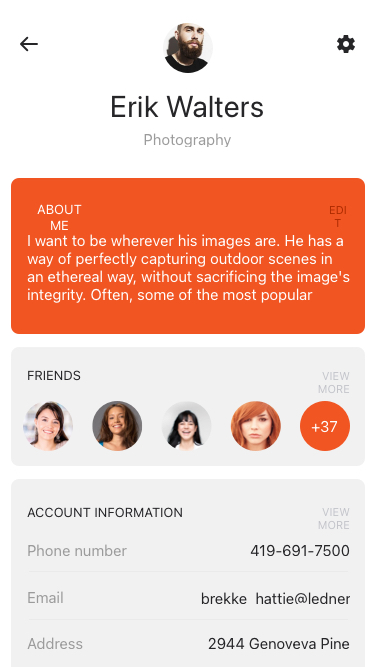
Text in this UI design:
Photography
Erik Walters
About me
Edit
I want to be wherever his images are. He has a way of perfectly capturing outdoor scenes in an ethereal way, without sacrificing the image's integrity. Often, some of the most popular adventure Instagram ... photographers over-exaggerate image elements in the editing process, until the scene barely looks real. His photos are the opposite: They make you feel nostalgic for a place you've never been. He also lets the scenery lead the message. I like that there's not always a person in the image. It's refreshing. When I see adventure scenes with a girl in a flowing dress, it frustrates me because it's not real. Strohl's images capture the scene at hand in a beautiful way.
Friends
View more
+37
View more
Account Information
Phone number
Email
Address
419-691-7500
brekke_hattie@ledner.io
2944 Genoveva Pine